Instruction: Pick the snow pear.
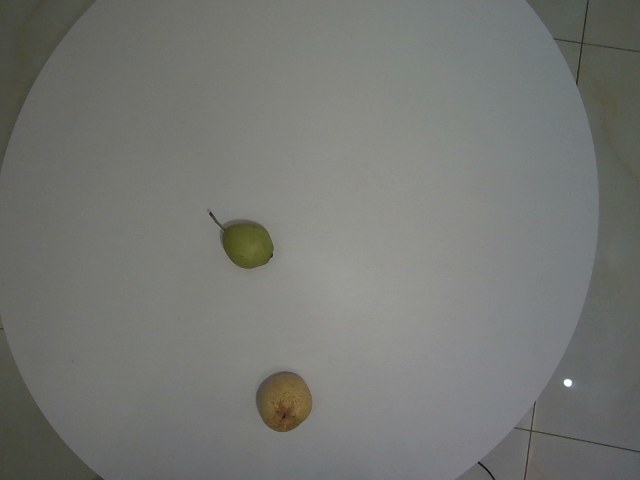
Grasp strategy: vertical